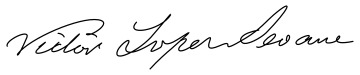
Signature of: victor lópez seoane y pardo montenegro